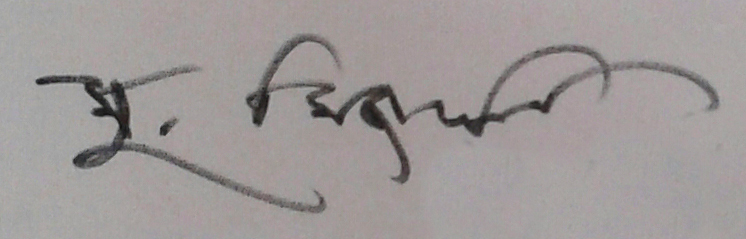
Signature of: muhammad mizanuddin